Patient: Female, age 81
The patient was an 81-year-old woman. Around June 2012 she noticed difficult breathing while walking; then as the symptom worsened she visited our hospital in October 2012. In December of the same year, bronchoscopy together with bronchoalveolar lavage (BAL) and transbronchial lung biopsy (TBLB) were performed. The dominant cells in BAL fluid were monocytes, and TBLB demonstrated mild lymphocyte infiltration and fibroblast hyperplasia. Respiratory function tests showed restrictive lung disorder with a percentage vital capacity (%VC) of 63.0%, forced vital capacity (FVC) of 1.05 L, percentage forced vital capacity (%FVC) of 55.5%, forced expiratory volume in one second (FEV1) of 1.05 L, percentage of predicted forced expiratory volume in one second (FEV1%) of 107.1%, and percentage of forced expiratory volume in one second (Gaensler's FEV1%) of 100.0%. Computed tomography (CT) showed honeycombing along with traction bronchiectasis in the subpleural and basal areas of both lungs (Fig. 1a). Findings of physical examination and blood tests showed no evidence of collagen-vascular disease or any other condition apart from idiopathic pulmonary fibrosis. Thus, based on clinical findings, the patient was diagnosed idiopathic pulmonary fibrosis (IPF). In addition, the transthoracic echocardiography showed a tricuspid regurgitation (TR) pressure gradient of 31.7 mmHg and a pulmonic regurgitation (PR) pressure gradient of 6.2 mmHg.
The patient was started on oral pirfenidone in February 2013, but this was discontinued in October 2013 because of difficulty taking oral medication. As for imaging examinations, in August 2013 these ruled out progression of IPF, but the patient showed aggravation of dyspnea and decreased oxygen saturation, as well as onset of orthopnea and rapidly progressing edema. Transthoracic echocardiography demonstrated findings consistent with congestive heart failure secondary to pulmonary hypertension (PH), and thus the patient was started on diuretic therapy. However, her condition showed little improvement and the patient was thus hospitalized for detailed examination and treatment in October 2013. Findings of physical examination upon admission included body temperature 36.9  C, blood pressure 94/52 mmHg, regular heart rate at 95 beats per minute, respiratory rate 25 breaths per minute, oxygen saturation 80% (on oxygen 3 L/min by nasal cannula), engorged jugular veins on inspection, and bilateral crepitations on auscultation.
Exacerbation of IPF was unlikely because the only significant finding from imaging examination and blood tests was elevated KL-6 that was attributed to influence of diuretic therapy given since before her admission and influence of congestion (Table 1 and Fig. 1b). In addition, after admission, transthoracic echocardiography and right heart catheterization were performed. The transthoracic echocardiographic finding suggested severe PH and a congestive condition (TR pressure gradient was 86.6 mmHg and PR pressure gradient was 16.1 mmHg total ejection isovolumetric (Tei) index was 0.44 and tricuspid annular plane systolic excursion (TAPSE) was 1.13 cm). (Fig. 2a).
Right heart catheterization showed systolic and diastolic pulmonary artery pressure (PAP) of 54 and 24 mmHg, respectively (mean PAP was 39 mmHg) and a systolic and diastolic pulmonary capillary wedge pressure (PCWP) of 16 and 0 mmHg, respectively (mean PCWP was 9 mmHg) (Table 2). After various examinations including lung perfusion scintigraphy that ruled out other diseases causative of PH, the diagnosis of PH due to IPF was established. Since treatments such as diuretic therapy and oxygen therapy do not improve circulatory failure associated with PH, on Day 12 of hospitalization the patient was started on oral bosentan at a dose of 125 mg/day, leading to rapid improvement of circulatory failure associated with PH. The dose of bosentan was increased to 250 mg/day from hospital Day 25 onward. After improvement of symptoms and findings, the patient was discharged from the hospital on long-term oxygen therapy (using Oxymizer ; dose of oxygen was 3 L/min at rest and 6 L/min on exertion) (Table 2). At the follow-up assessment one year later her pulmonary function showed no significant changes and no apparent worsening of arterial blood gases, with evident improvement of PH, WHO functional class, maximum exercise tolerance on treadmill exercise testing, right heart catheterization, and transthoracic echocardiography (Table 2 and Fig. 2b).
Keywords: bosentan, endothelin antagonist, ipf, idiopathic pulmonary fibrosis, idiopathic pulmonary fibrosis, pap, pulmonary artery pressure, ph, pulmonary hypertension, pulmonary hypertension, respiratory failure
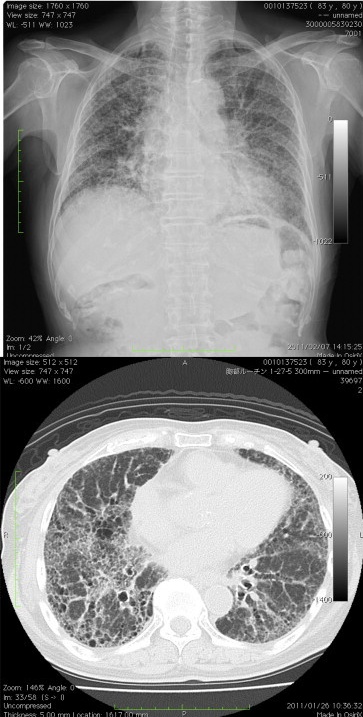
Image caption: Chest roentgenogram and computed tomography (a). Chest roentgenogram and computed tomography at the initial visit Honeycombing along with traction bronchiectasis in the subpleural and basal areas of both lungs were detected.